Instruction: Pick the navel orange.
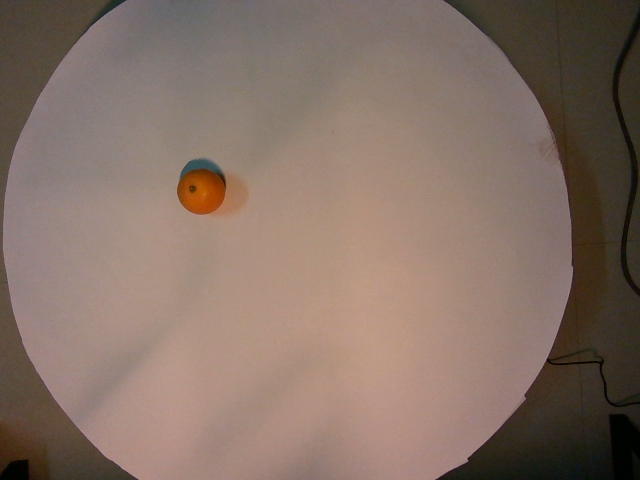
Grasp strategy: vertical